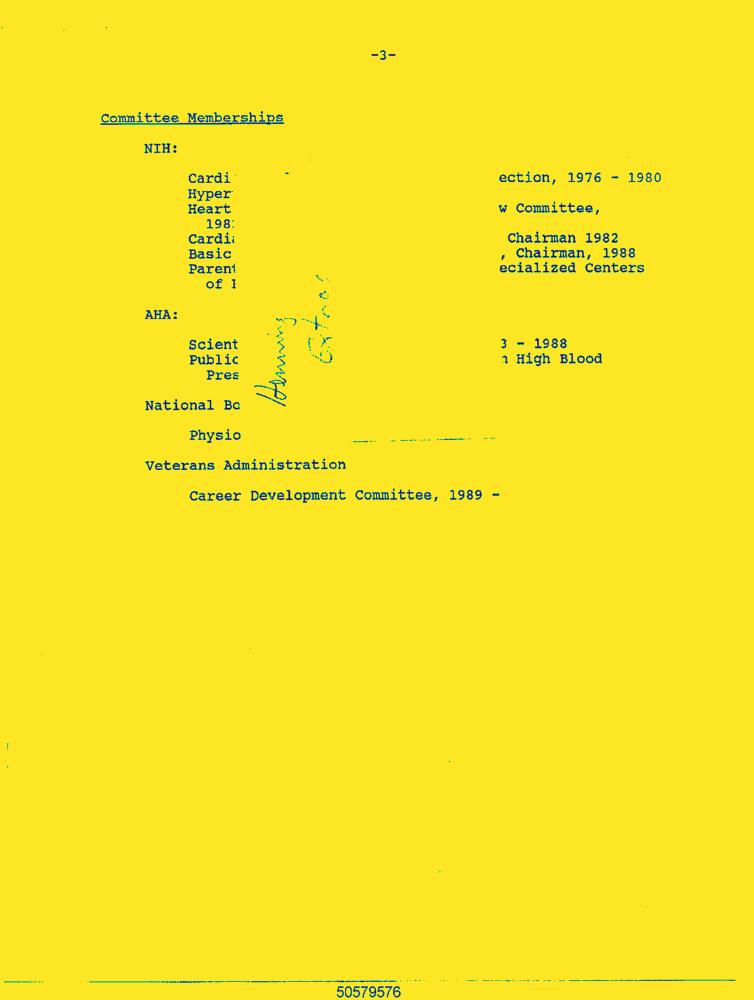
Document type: Resume-Doc